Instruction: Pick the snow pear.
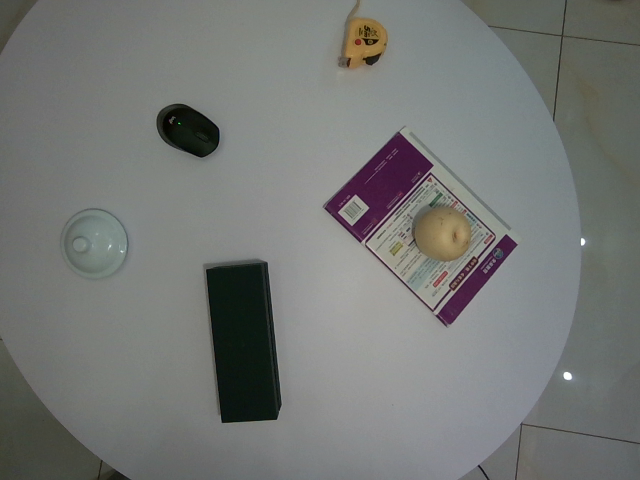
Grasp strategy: vertical